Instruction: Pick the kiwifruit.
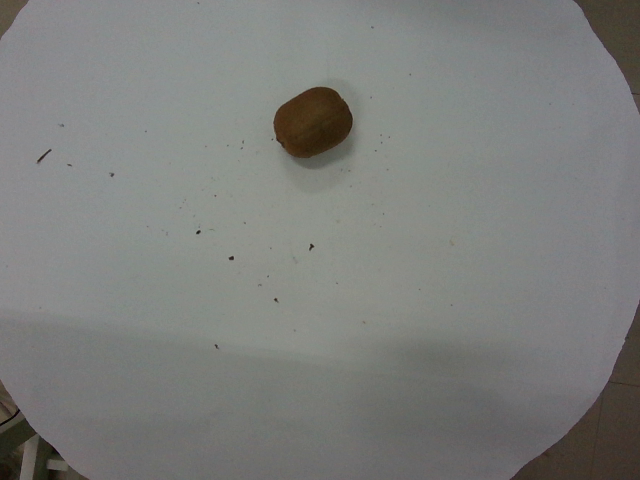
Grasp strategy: vertical